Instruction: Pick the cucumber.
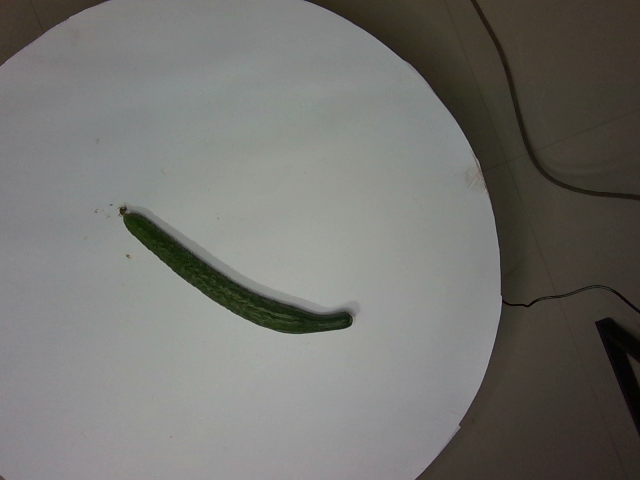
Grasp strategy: vertical